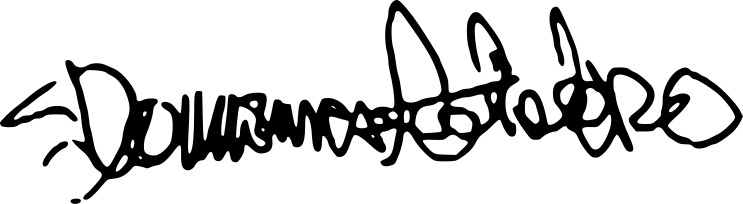
Signature of: doménica aglialoro